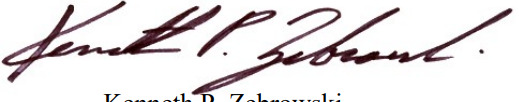
Signature of: kenneth zebrowski